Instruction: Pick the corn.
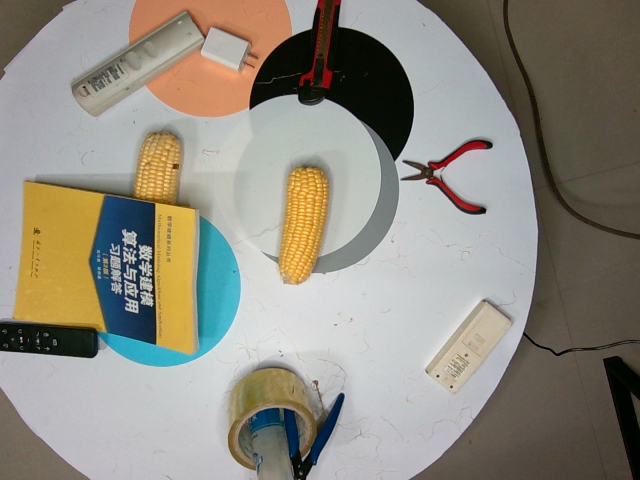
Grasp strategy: vertical